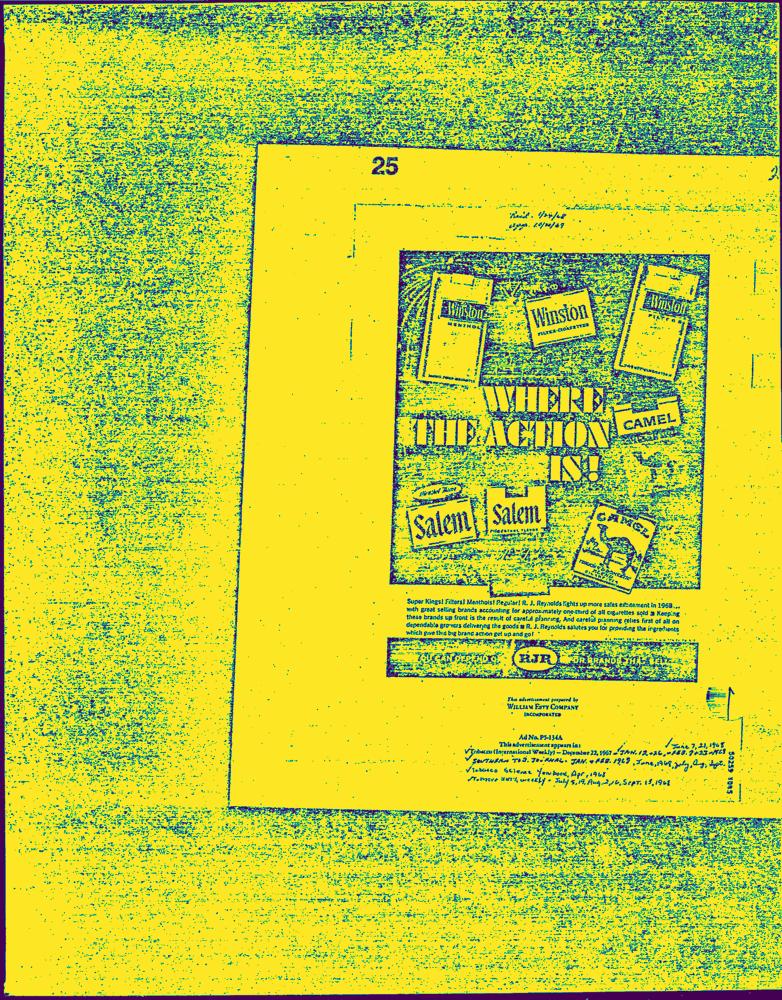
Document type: AD